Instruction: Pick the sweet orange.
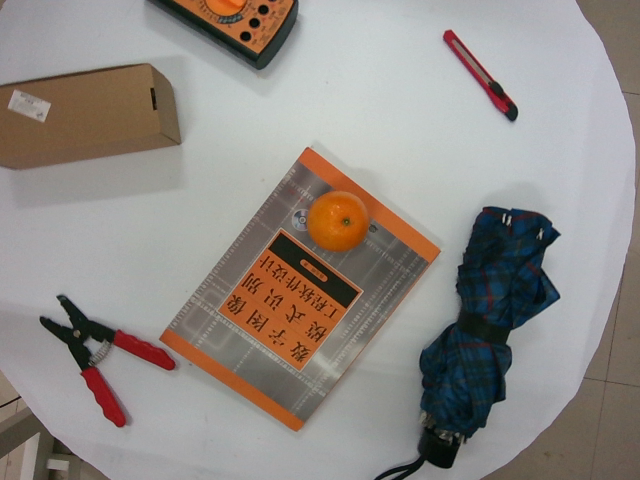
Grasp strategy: vertical